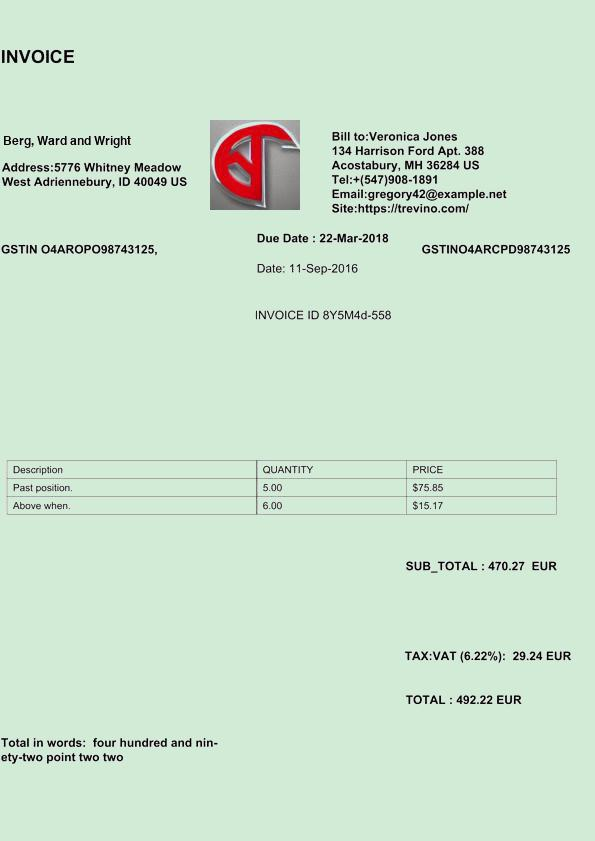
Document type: Invoice